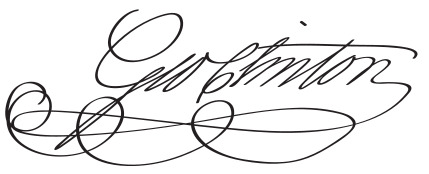
Signature of: george clinton